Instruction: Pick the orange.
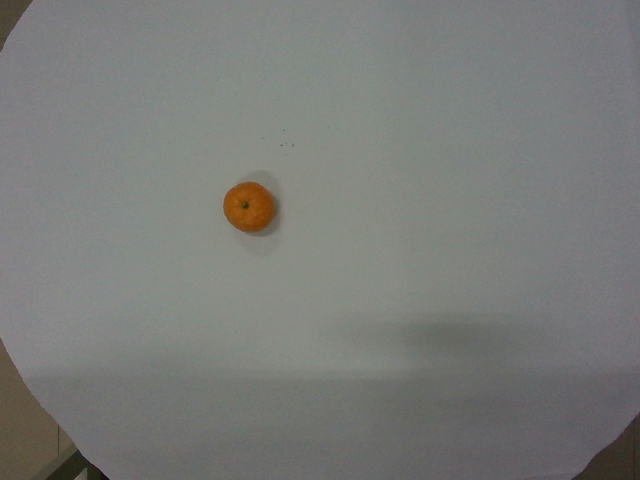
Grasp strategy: vertical